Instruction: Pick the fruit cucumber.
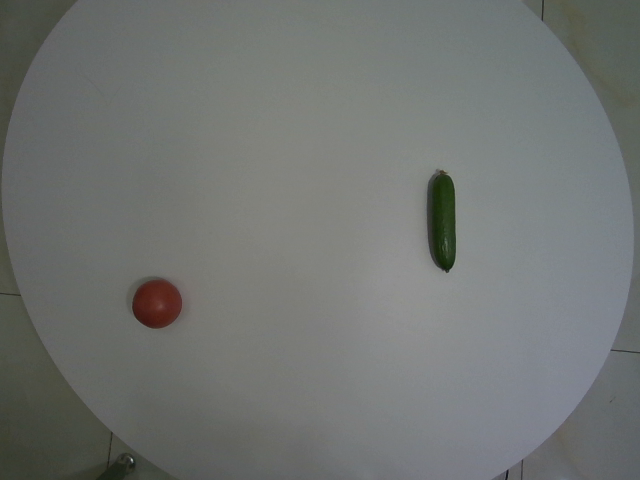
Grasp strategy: vertical